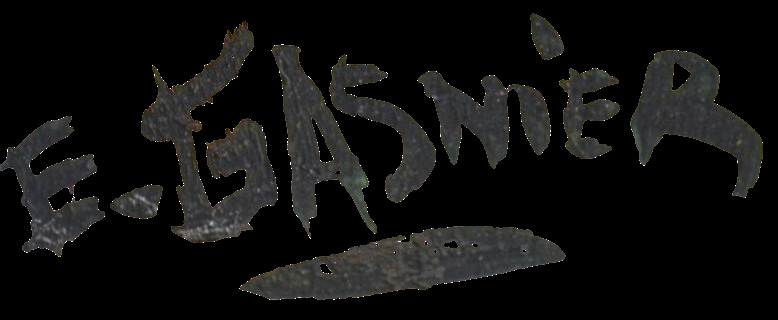
Signature of: eugène gasnier